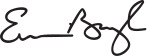
Signature of: evan bayh